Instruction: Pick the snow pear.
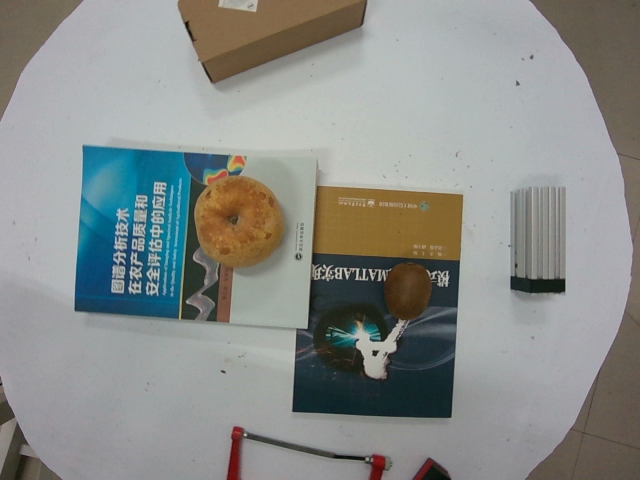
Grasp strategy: vertical